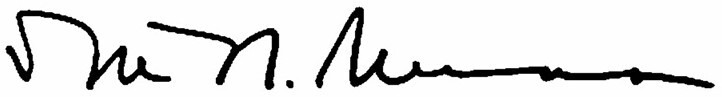
Signature of: ira nunn